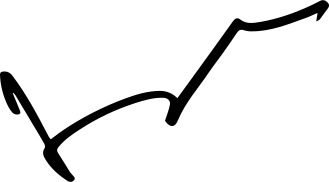
Signature of: hugh grant